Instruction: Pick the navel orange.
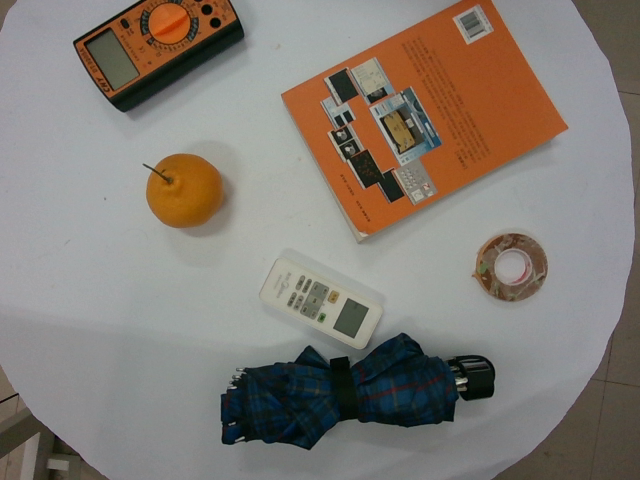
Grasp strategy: vertical